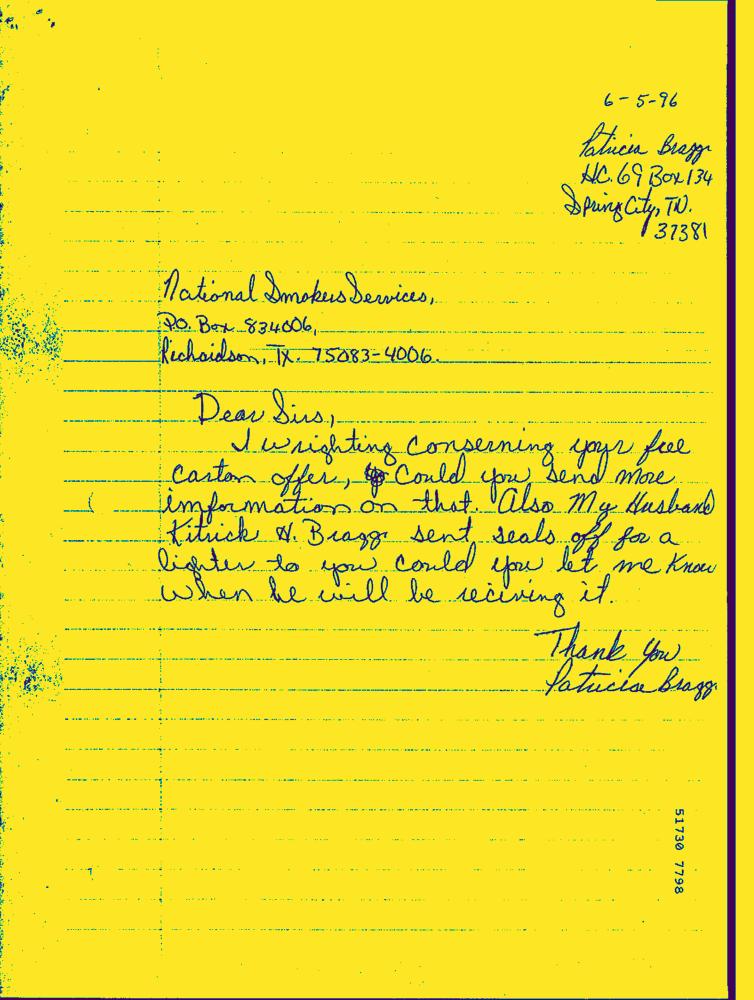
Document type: Hand-Written